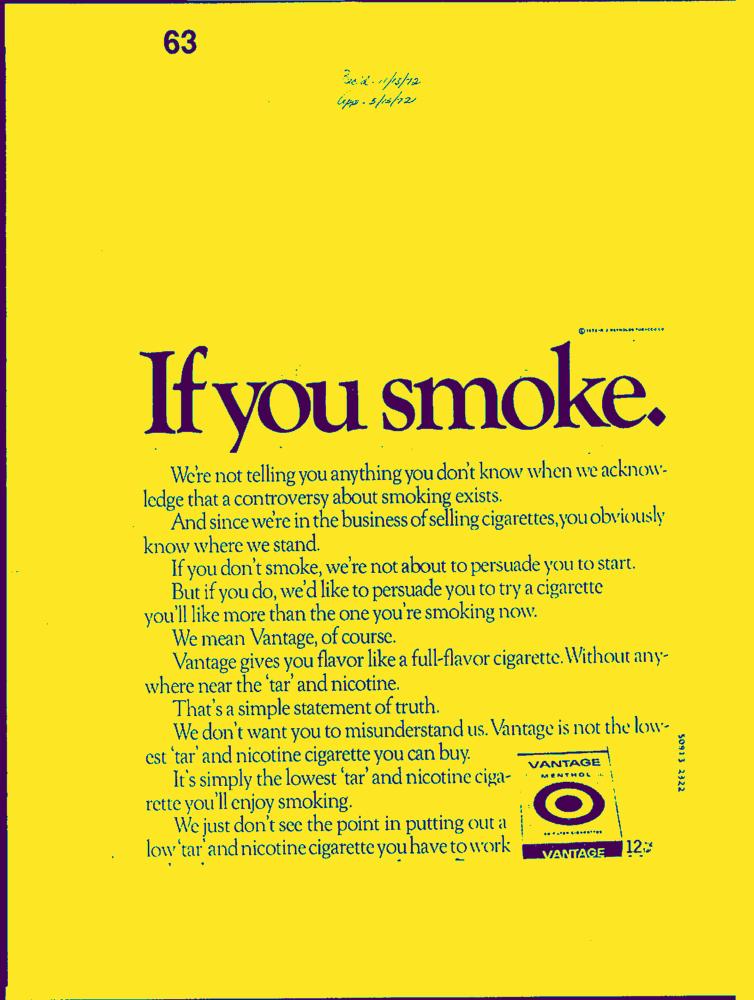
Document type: AD